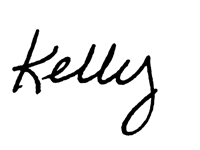
Signature of: kelly chambers